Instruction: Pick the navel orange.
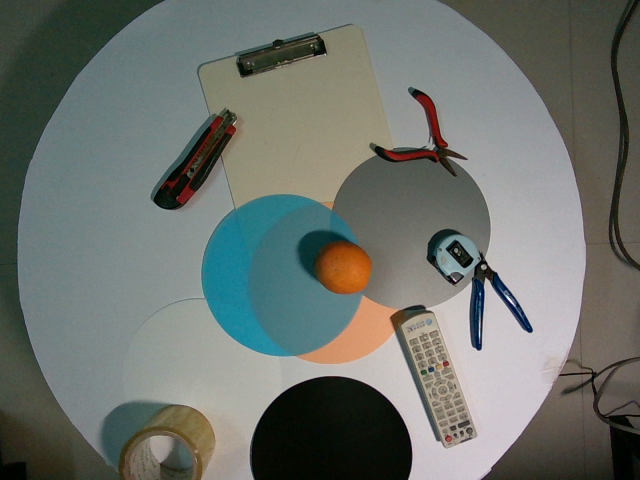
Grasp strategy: vertical